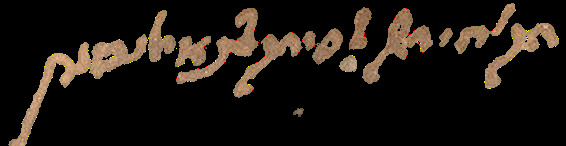
Signature of: naphtali hirsch katzenellenbogen